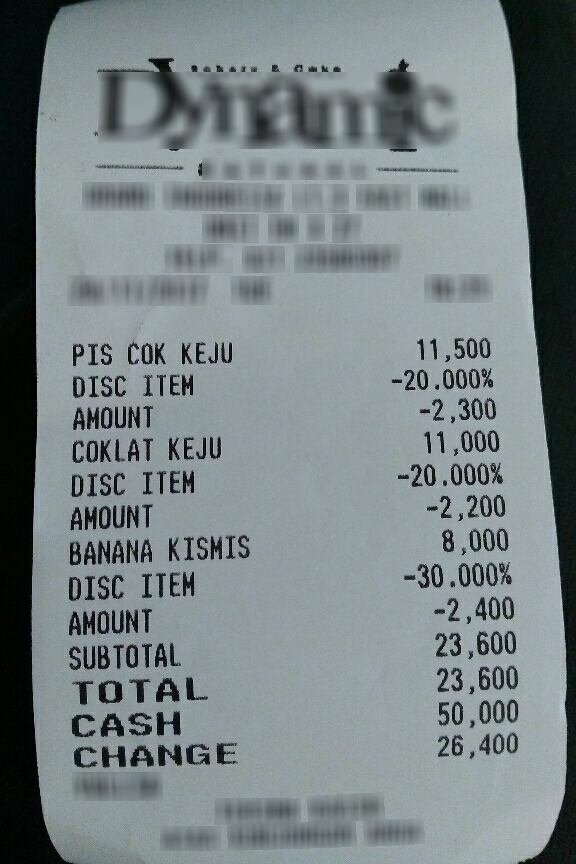
Extraction:
receipt: line_items: name: PIS COK KEJU
price: 11,500
name: COKLAT KEJU
price: 11,000
name: BANANA KISMIS
price: 8,000
subtotal: 23,600
total: 23,600